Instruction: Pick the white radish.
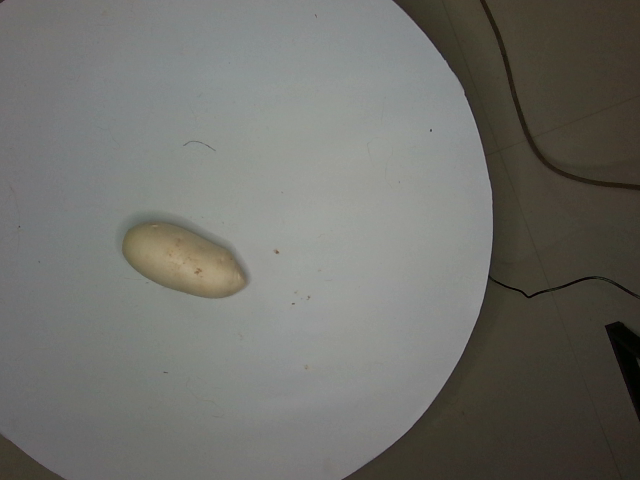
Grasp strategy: vertical